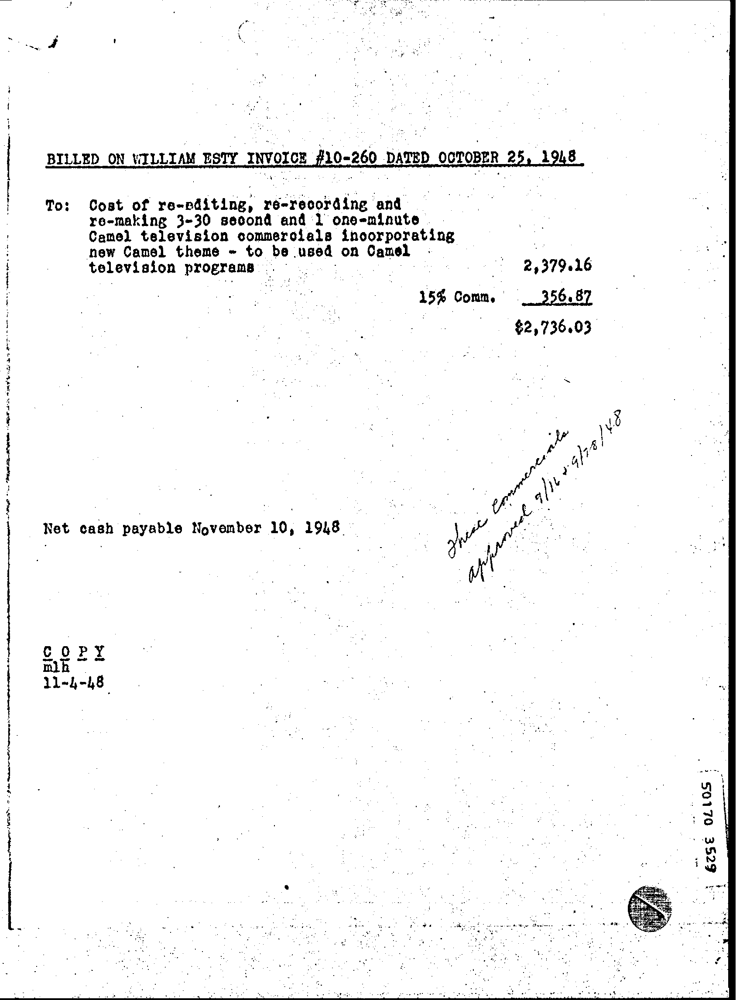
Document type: Invoice